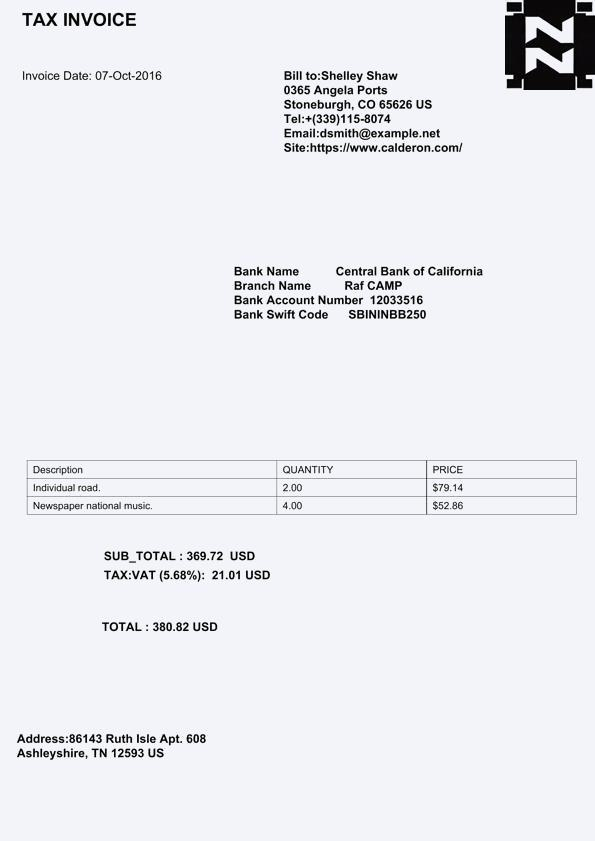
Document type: Invoice